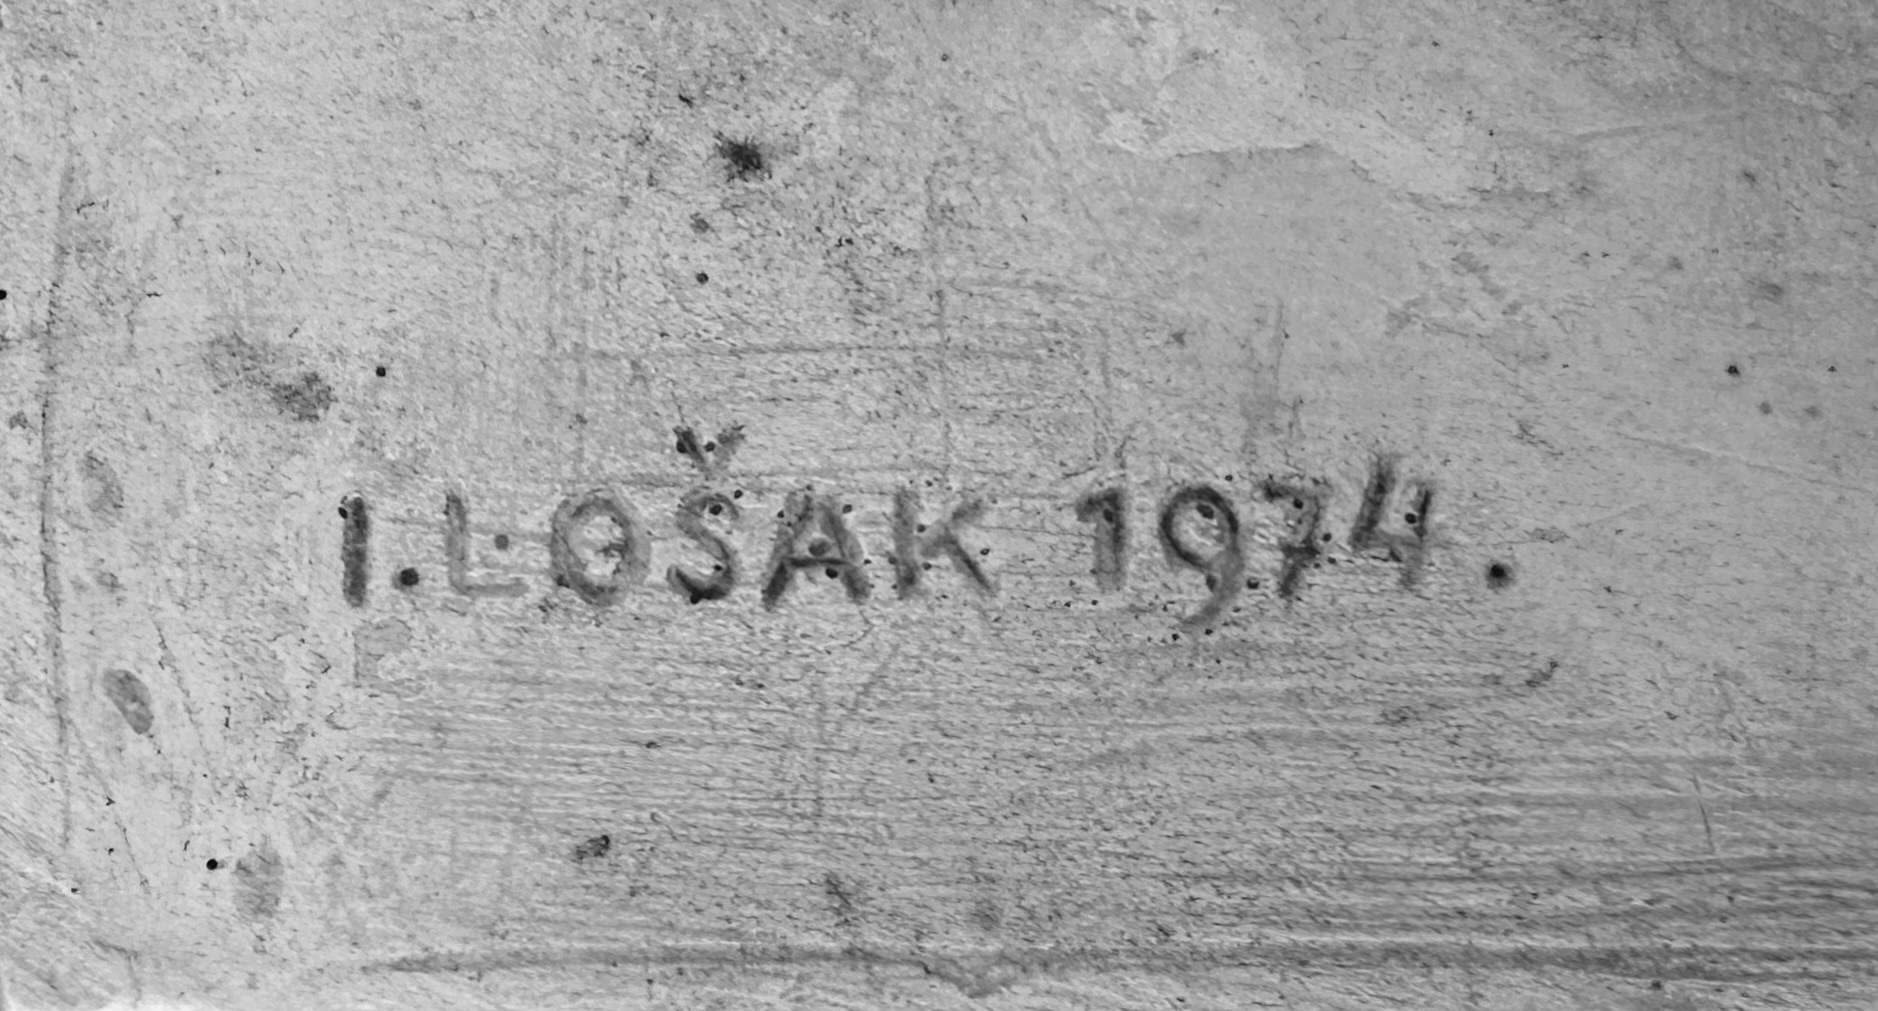
Signature of: ivan lošák